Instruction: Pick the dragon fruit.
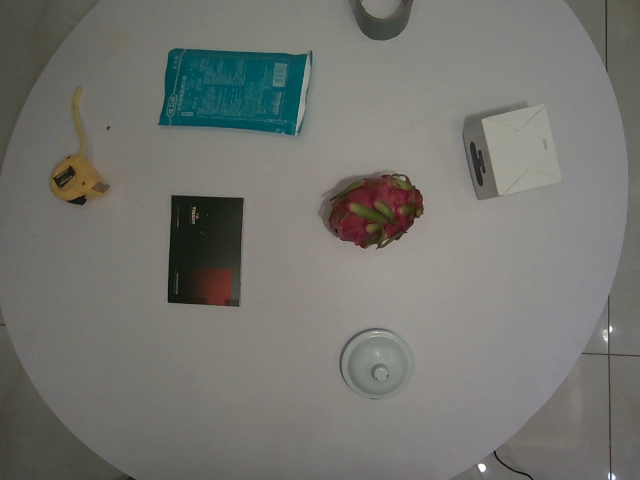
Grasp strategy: vertical